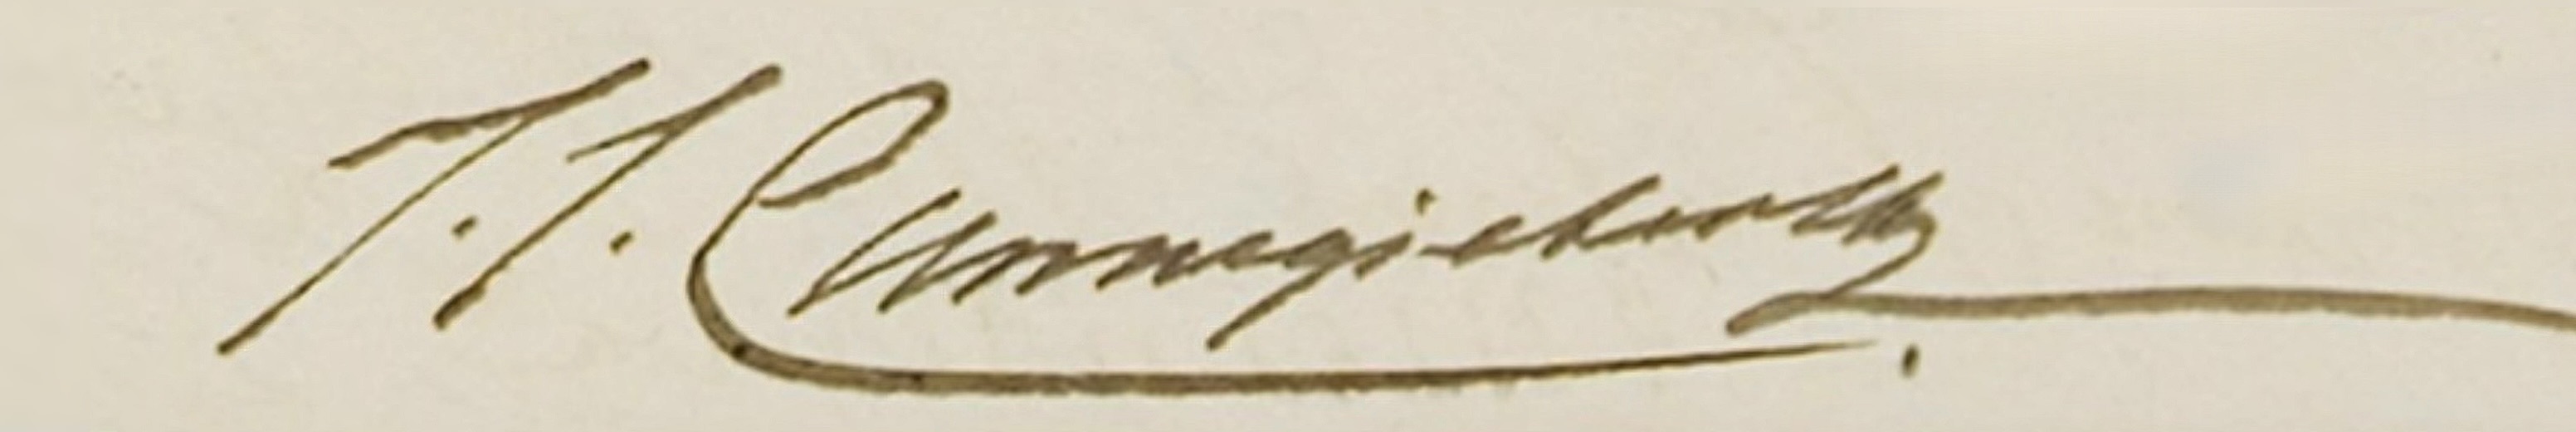
Signature of: johannes jacobus cannegieter